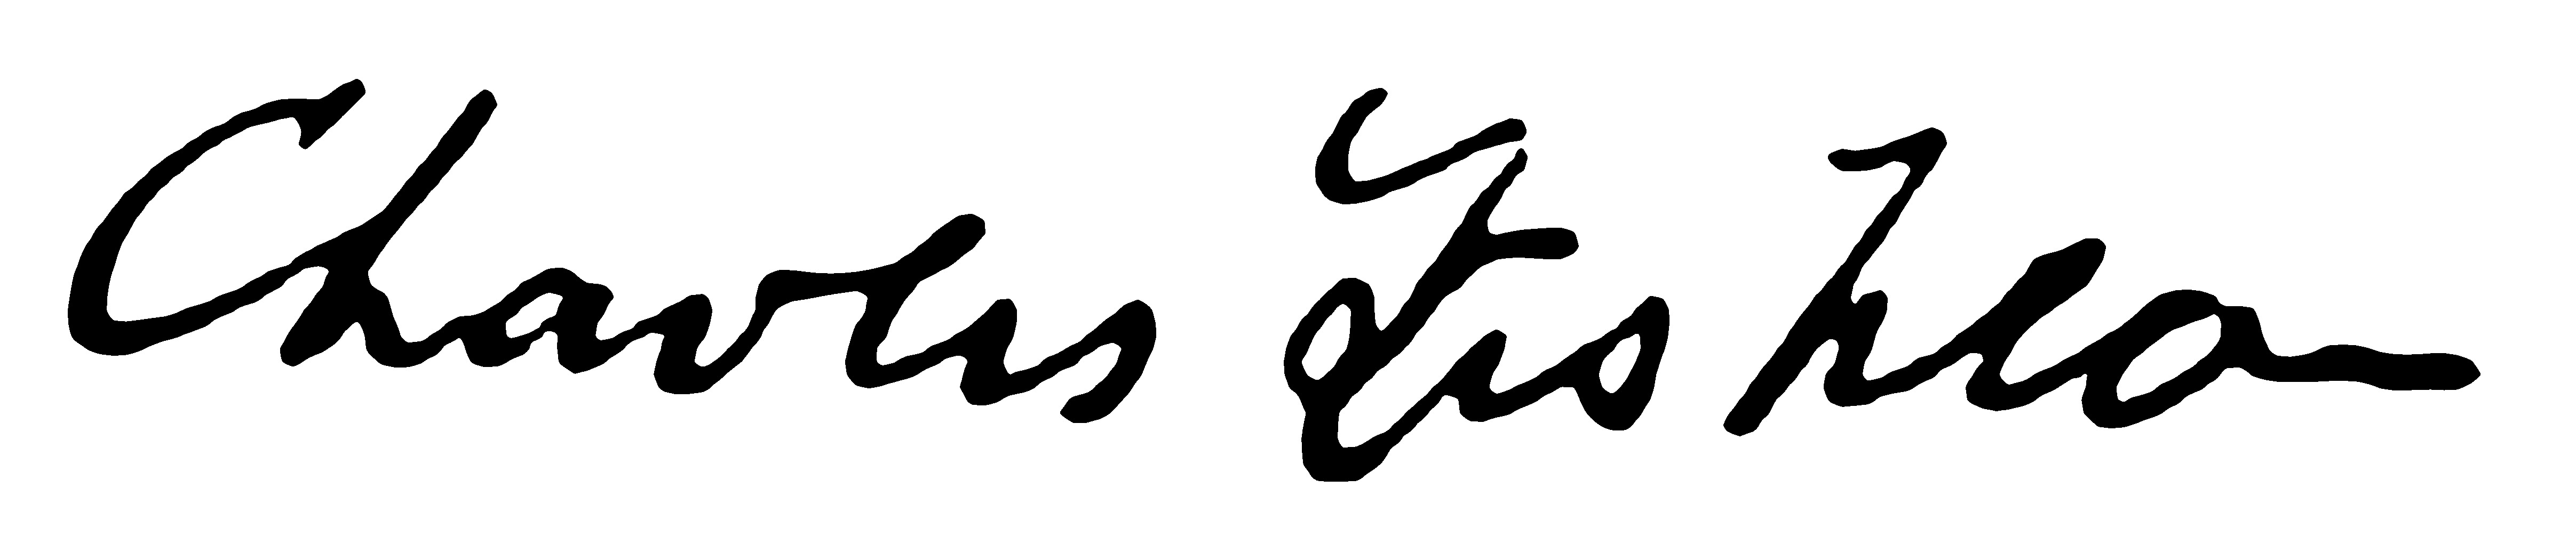
Signature of: charles fisher